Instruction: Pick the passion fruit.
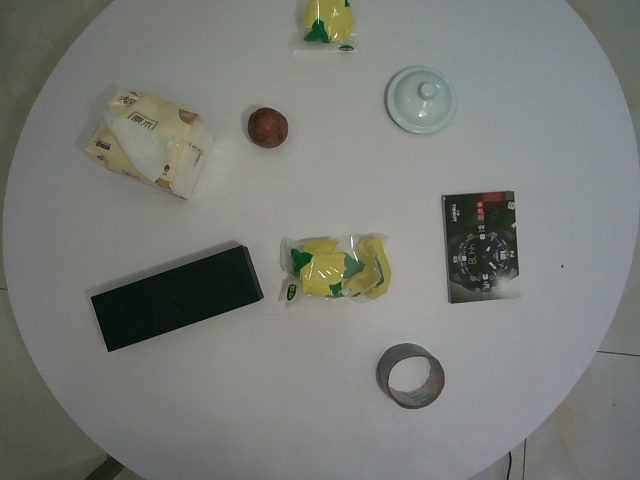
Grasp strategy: vertical